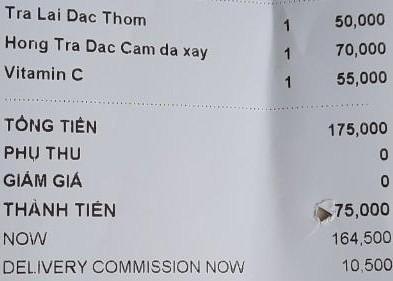
<table>
<tr>
<td>Tra Lai Dac Thom</td>
<td>1</td>
<td>50,000</td>
</tr>
<tr>
<td>Hong Tra Dac Cam da xay</td>
<td>1</td>
<td>70,000</td>
</tr>
<tr>
<td>Vitamin C</td>
<td>1</td>
<td>55,000</td>
</tr>
</table>

TỔNG TIỀN 175,000
PHỤ THU 0
GIẢM GIÁ 0
THÀNH TIỀN 75,000
NOW 164,500
DELIVERY COMMISSION NOW 10,500